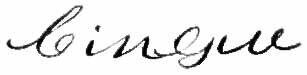
Signature of: joseph cinqué